Extract the amount written in words, the amount in digits, the name of the payee, the date on the cheque, and the bank's name from the image.
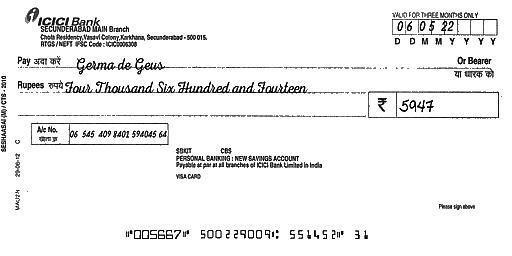
amt_in_words: Four Thousand Six Hundred and Fourteen
amt_in_figures: 5947
payee_name: Germa de Geus
bank_name: ICICI Bank
cheque_date: 06/05/22